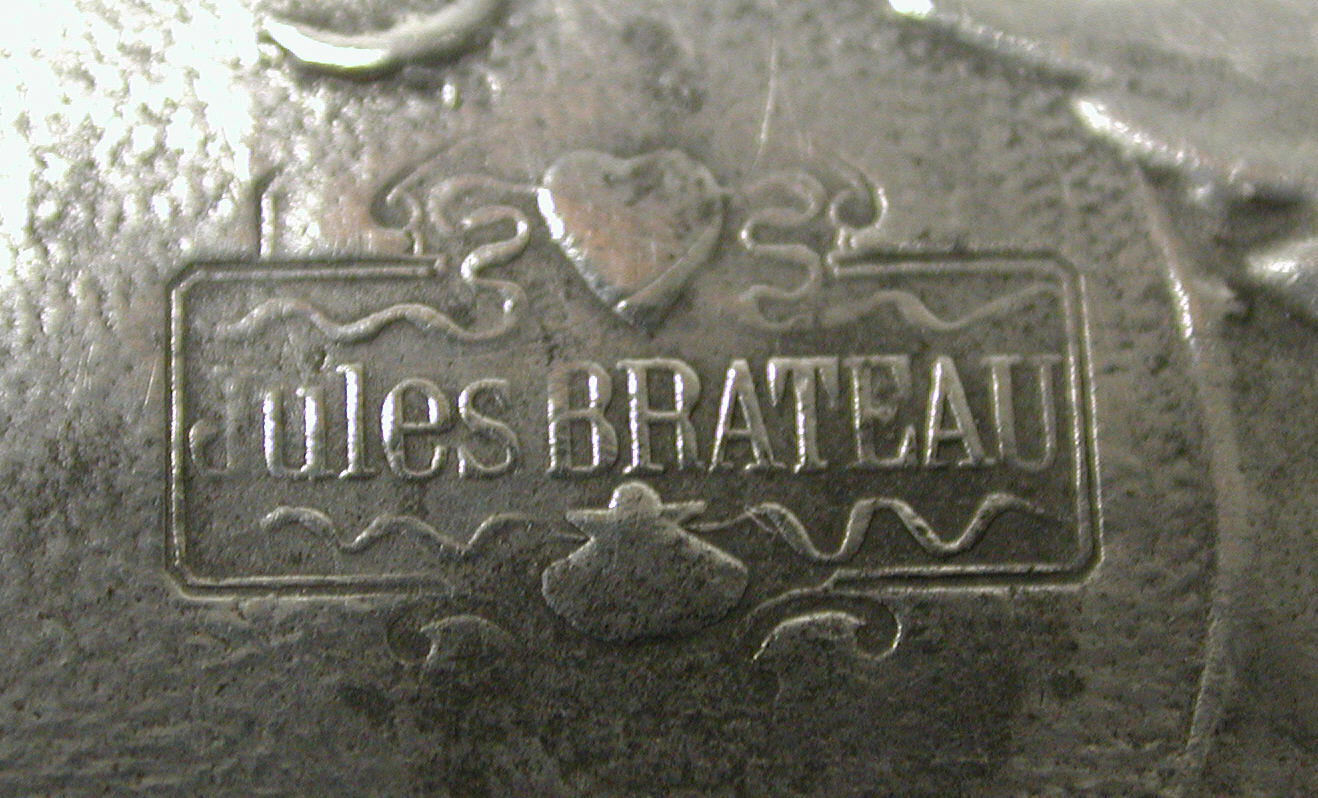
Signature of: jules paul brateau